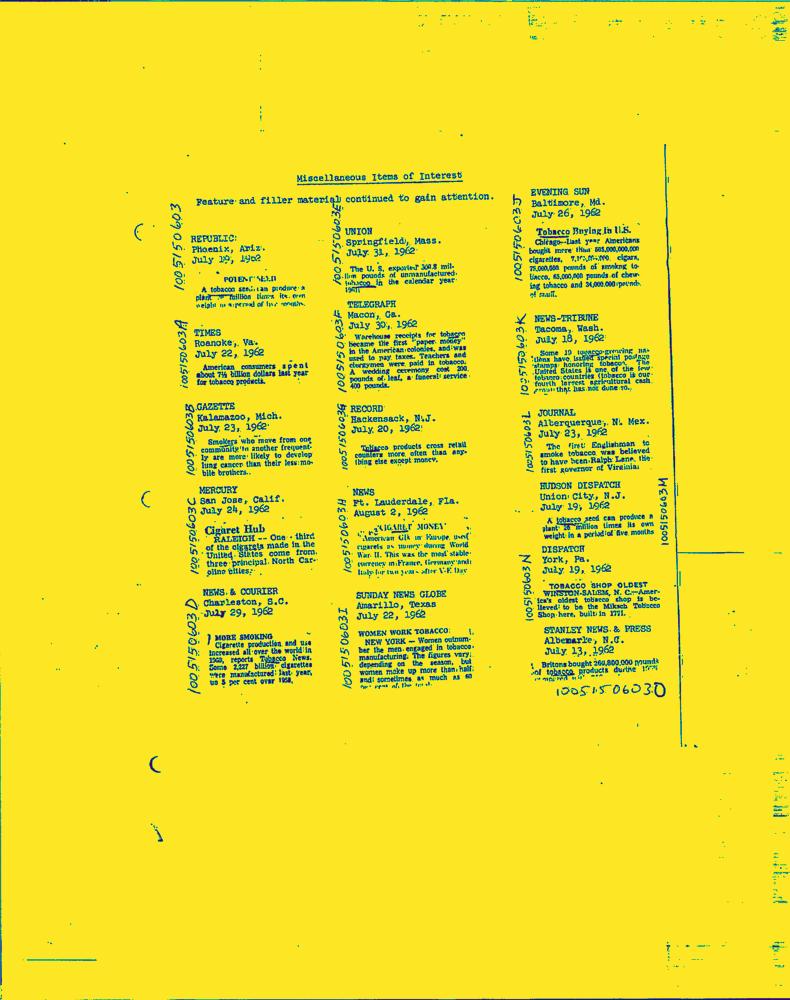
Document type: News-Article